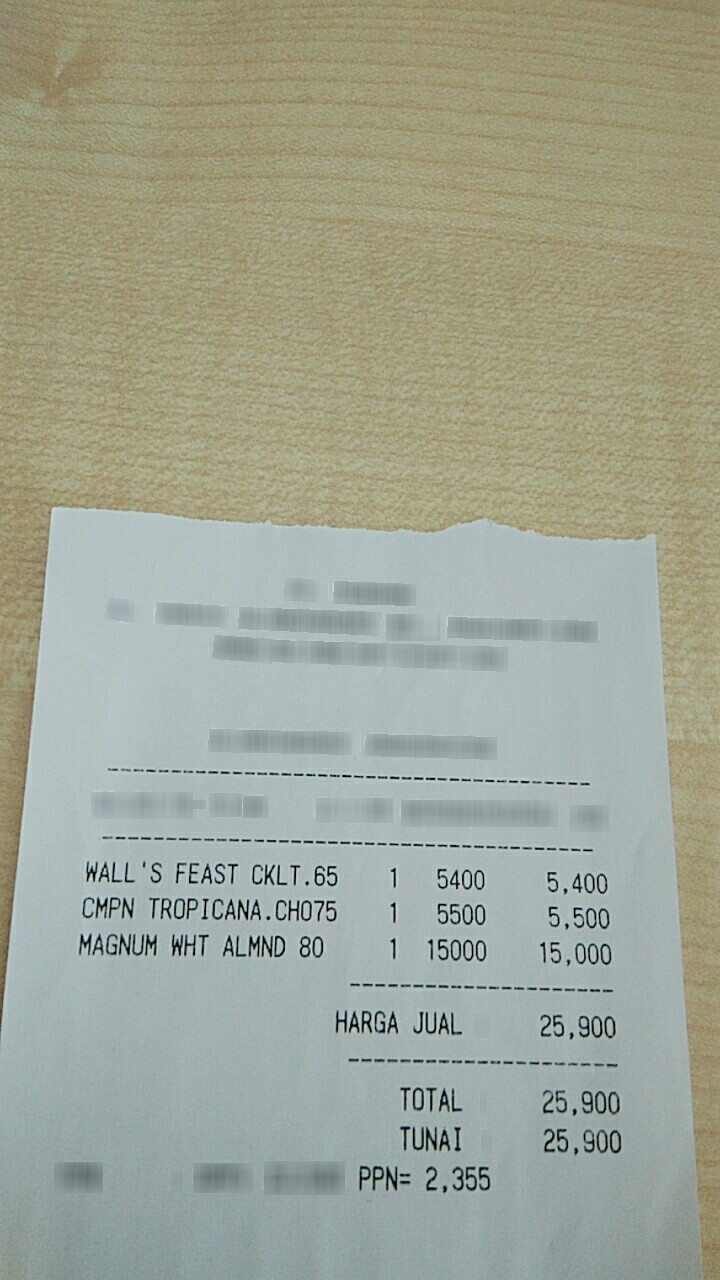
Number of items: 3
Subtotal: 25,900
Tax: 2,355
Total: 25,900
OCR text regions:
text: WALL'S
text: FEAST
text: CKLT.65
text: 1
text: 5400
text: 5,400
text: HARGA
text: JUAL
text: 25,900
text: PPN=
text: 2,355
text: TOTAL
text: 25,900
text: TUNAI
text: 25,900
text: CMPN
text: TROPICANA.CHO75
text: 1
text: 5500
text: 5,500
text: MAGNUM
text: WHT
text: ALMND
text: 80
text: 1
text: 15000
text: 15,000